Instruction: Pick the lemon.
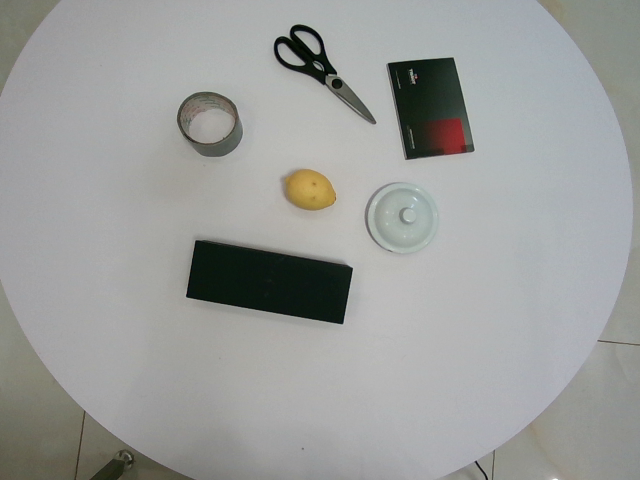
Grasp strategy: vertical